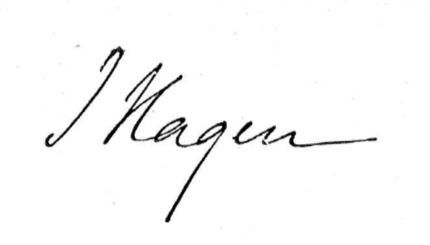
Signature of: ingebrigt hagen